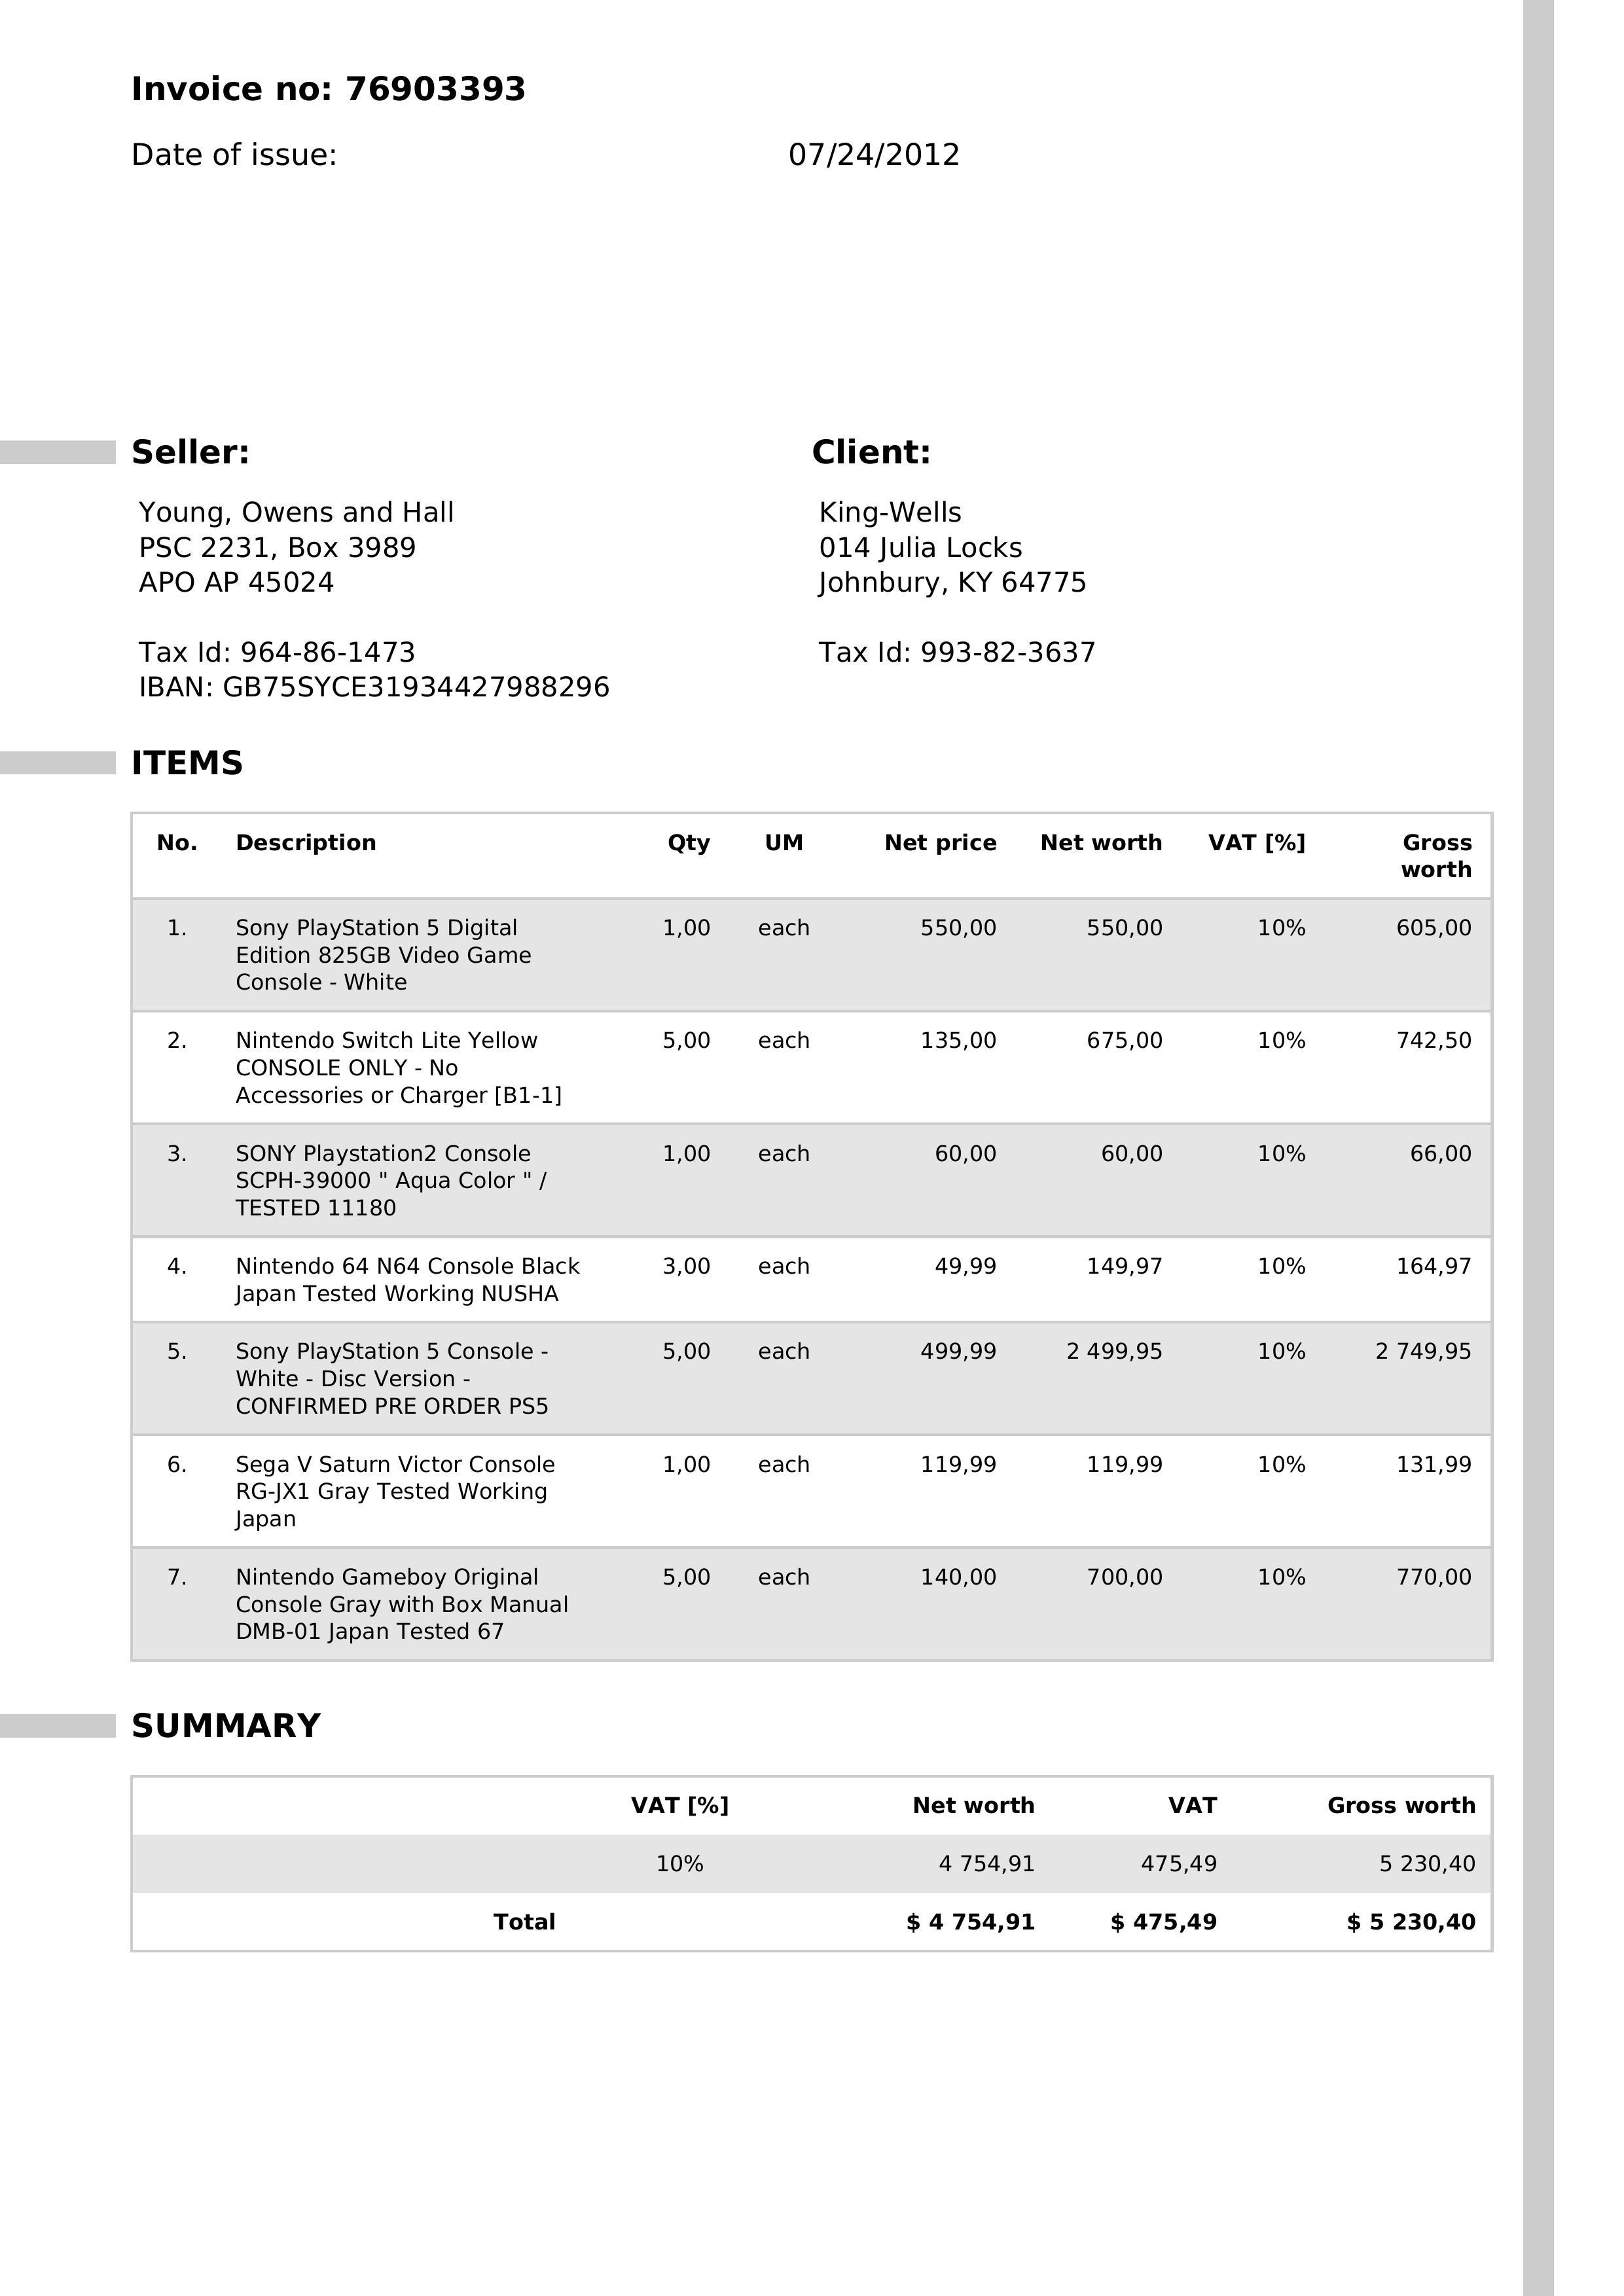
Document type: Invoice